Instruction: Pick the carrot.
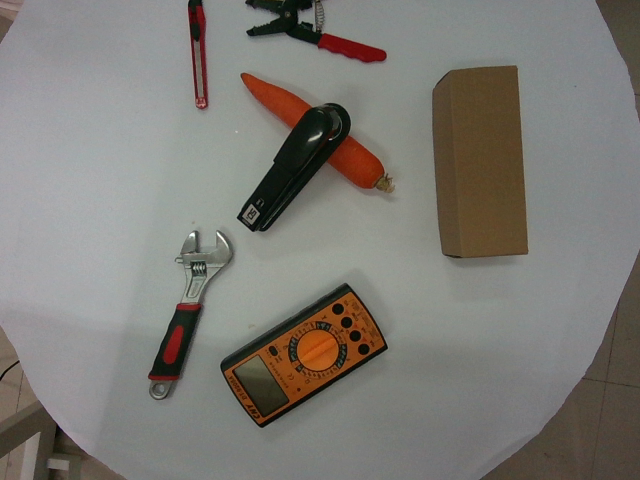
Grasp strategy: vertical